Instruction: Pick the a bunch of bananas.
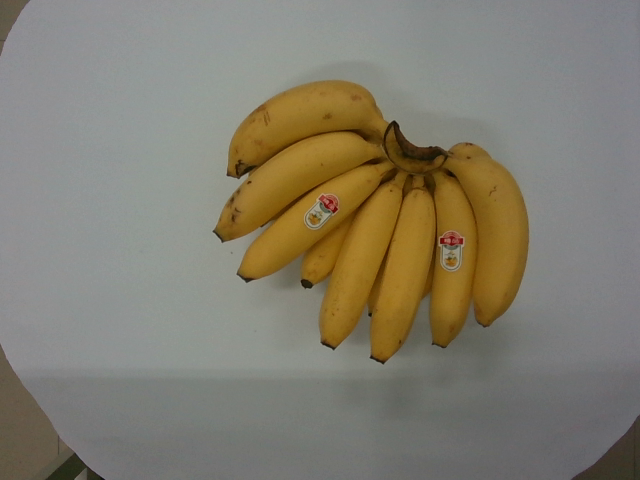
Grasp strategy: vertical